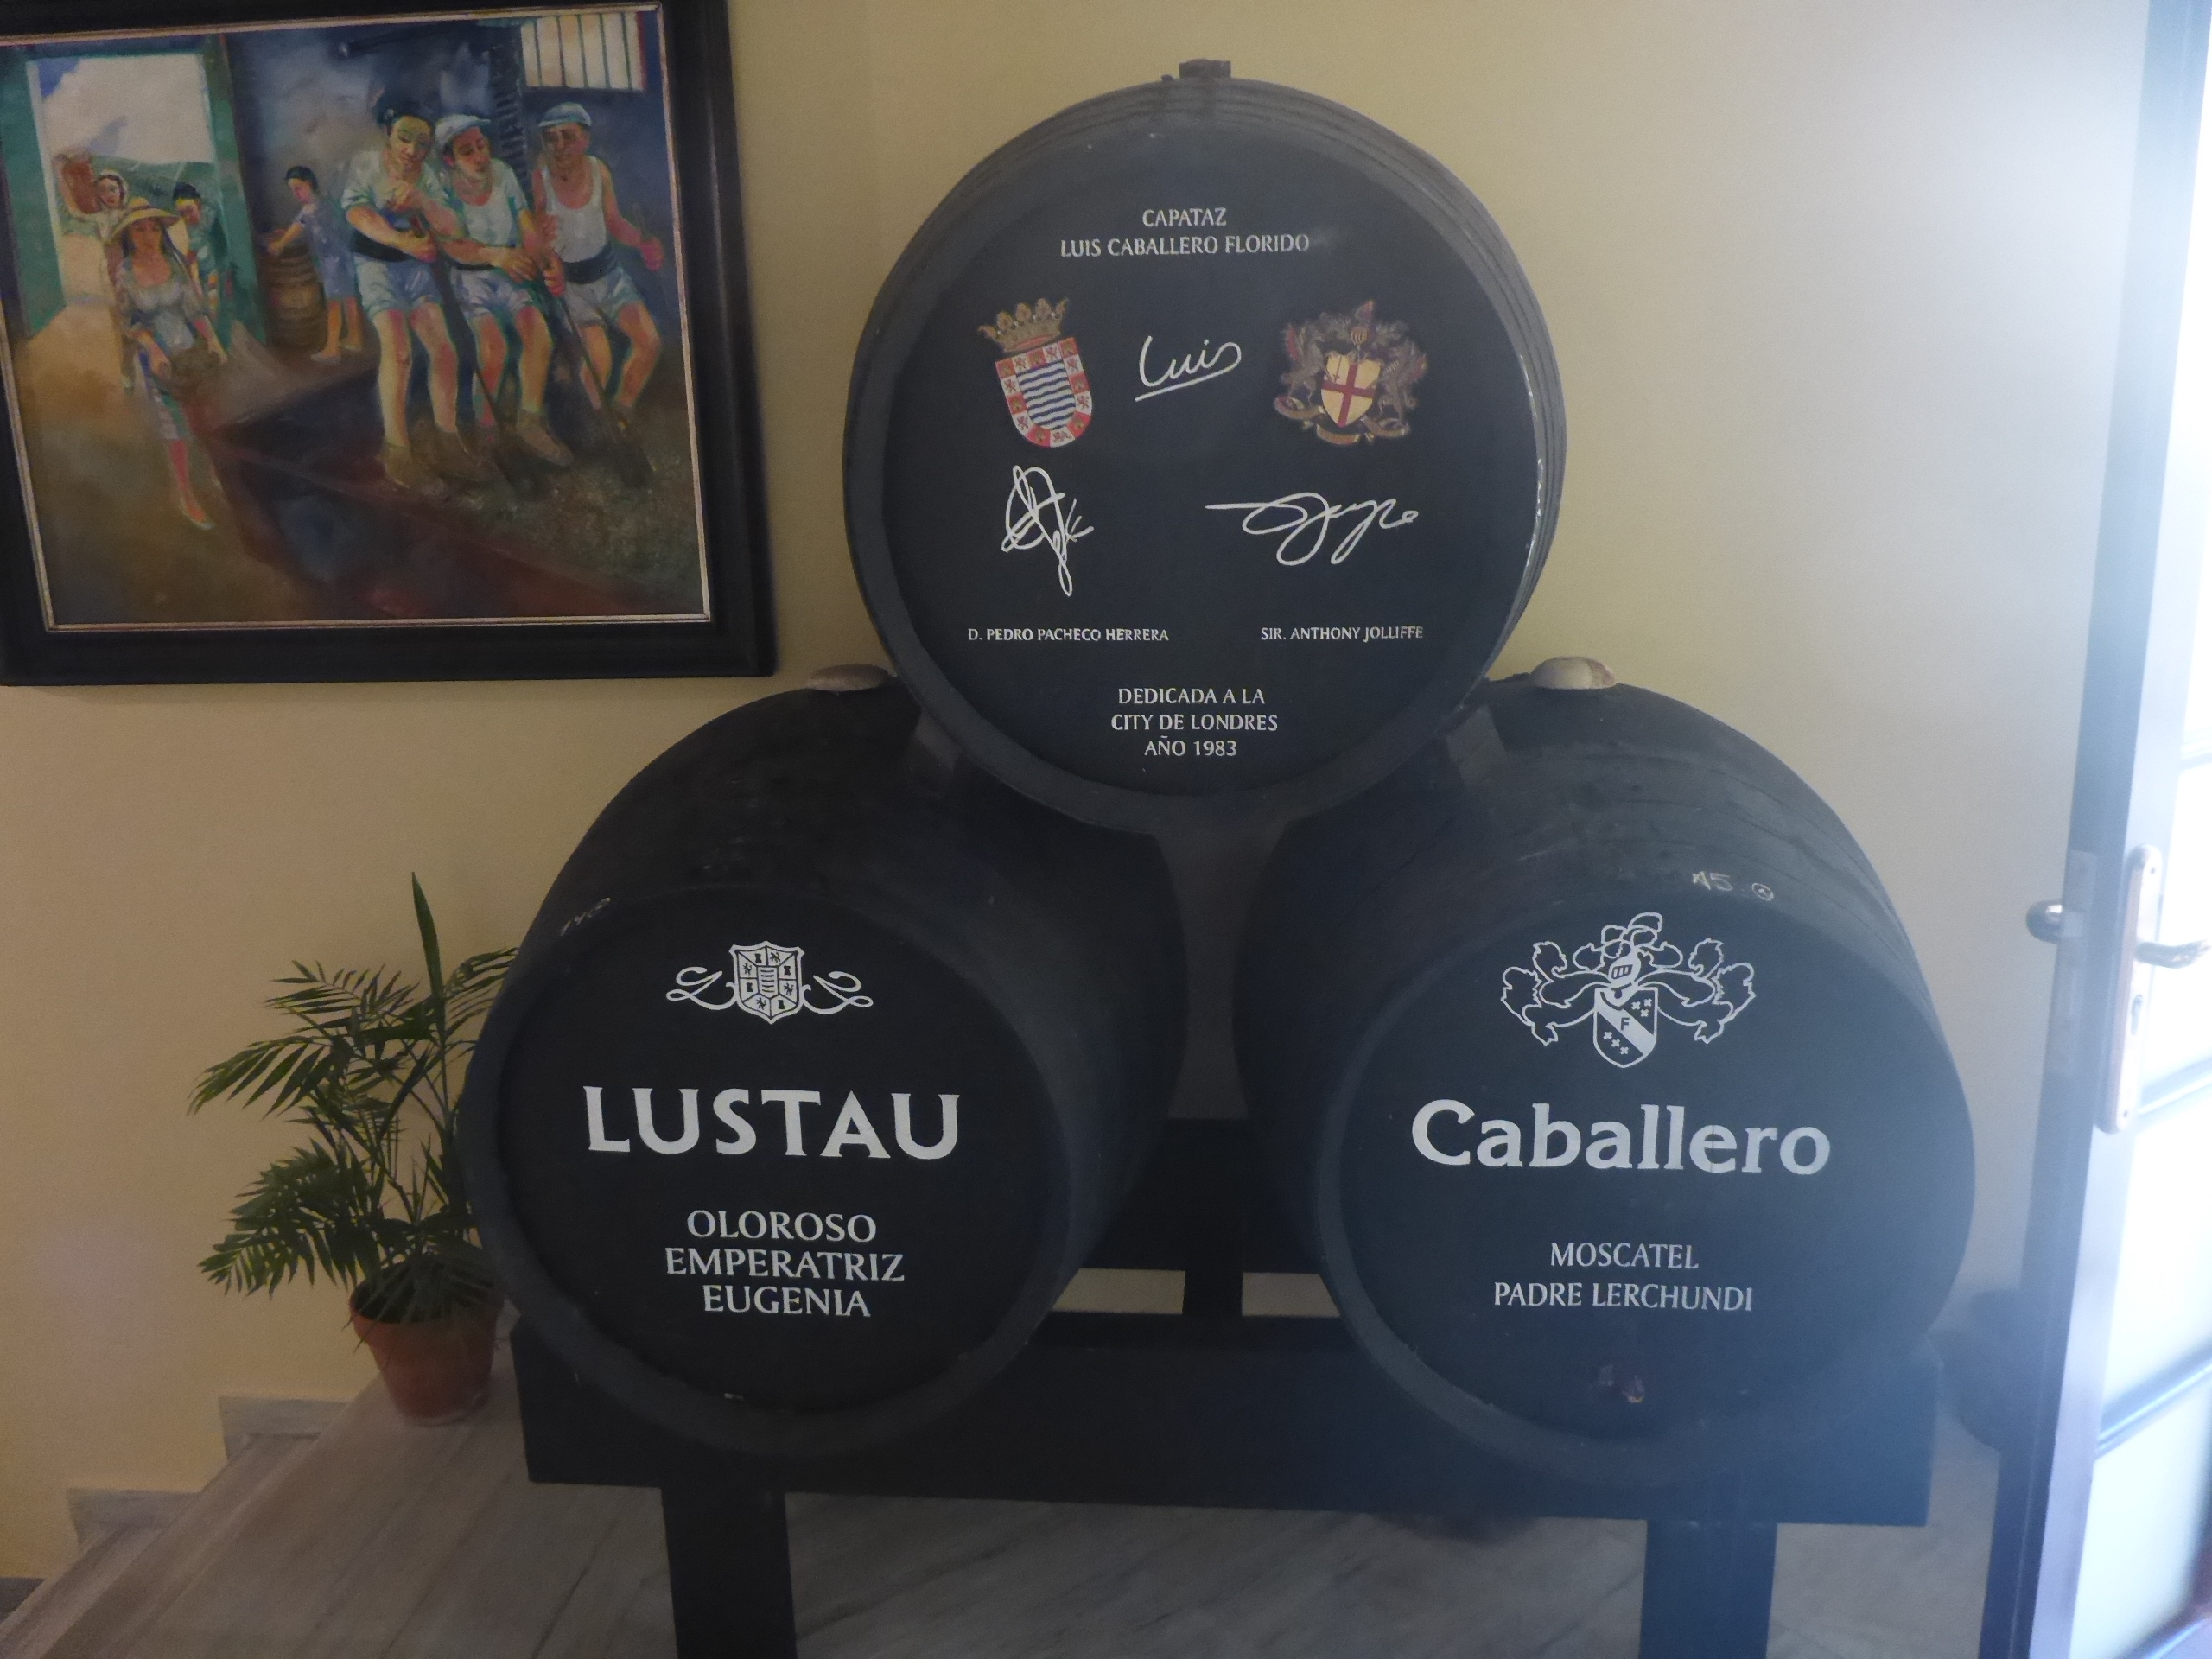
Signature of: pedro pacheco herrera